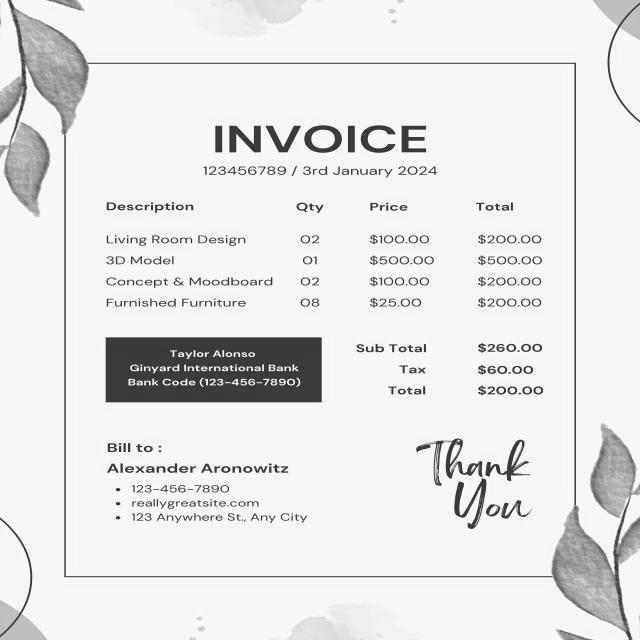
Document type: Invoice